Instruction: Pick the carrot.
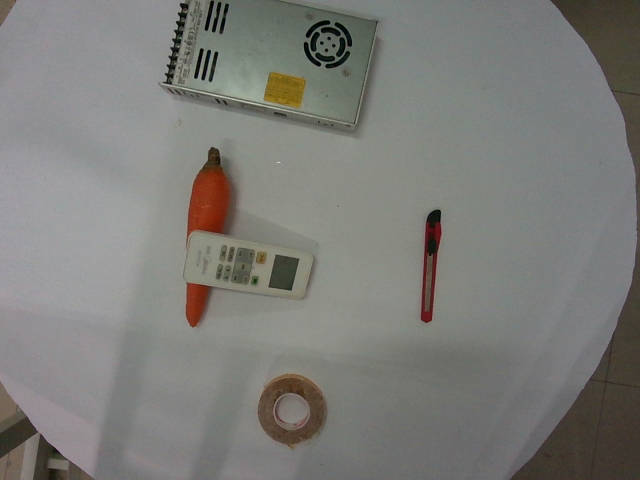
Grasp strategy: vertical